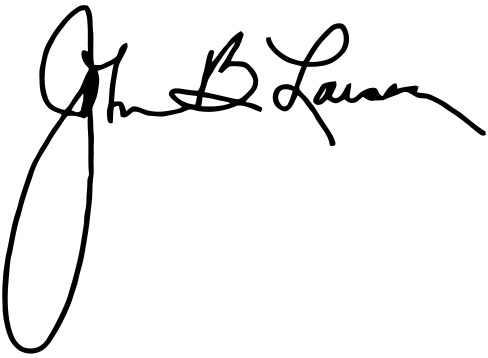
Signature of: john b larson